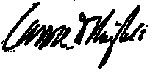
Signature of: carroll davidson wright